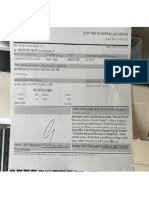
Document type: Invoice